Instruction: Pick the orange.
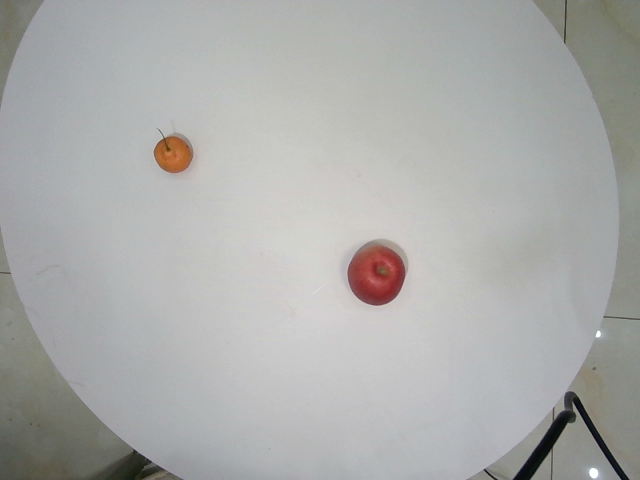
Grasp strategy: vertical